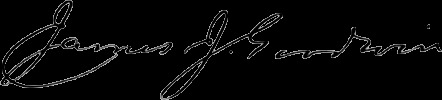
Signature of: james junius goodwin